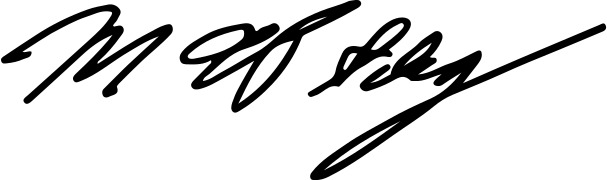
Signature of: martin seligman